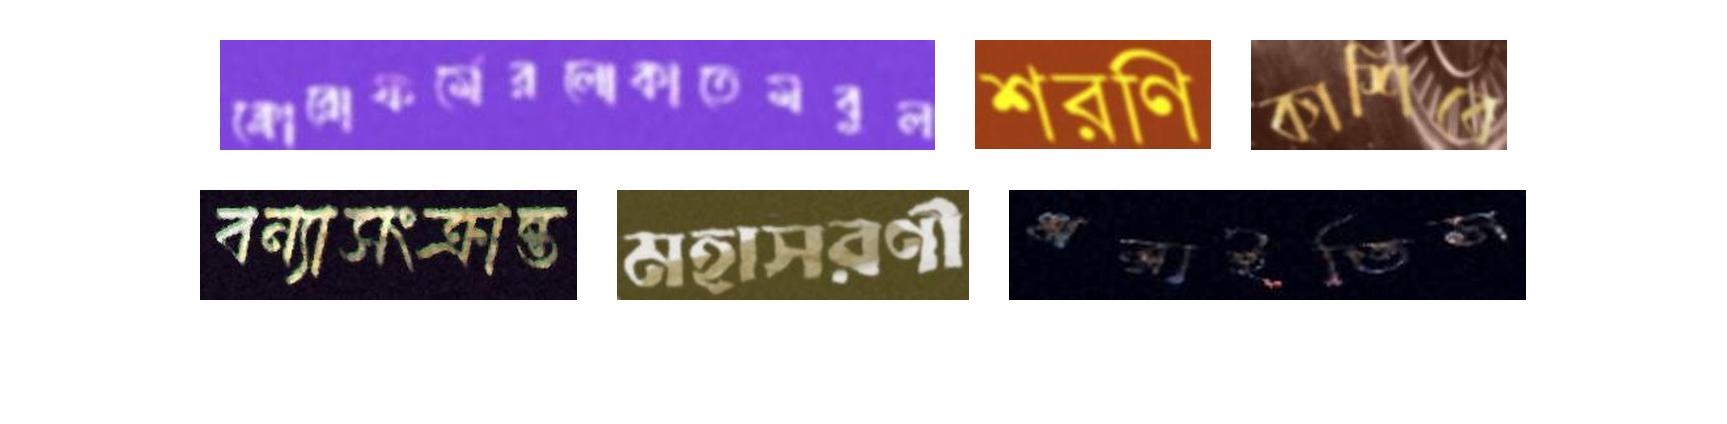
ক্লোরোফর্মেরলোকাতেমবুল শরণি কাশিবে
বন্যাসংক্রান্ত মহাসরণী ধরাইতিস